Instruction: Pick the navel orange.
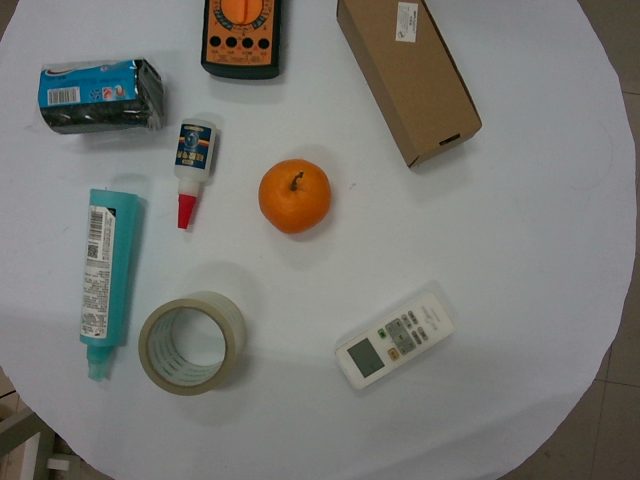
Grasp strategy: vertical